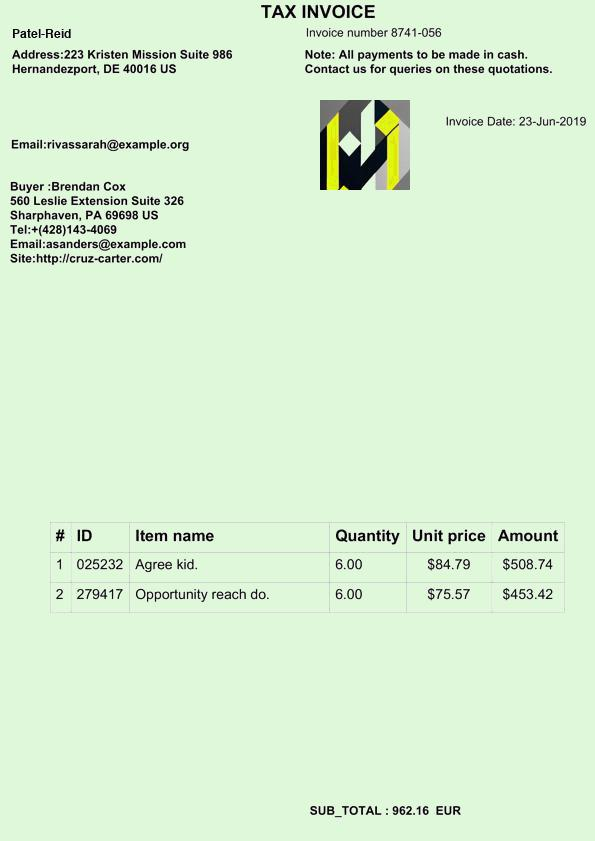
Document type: Invoice